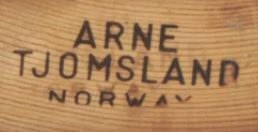
Signature of: arne tjomsland